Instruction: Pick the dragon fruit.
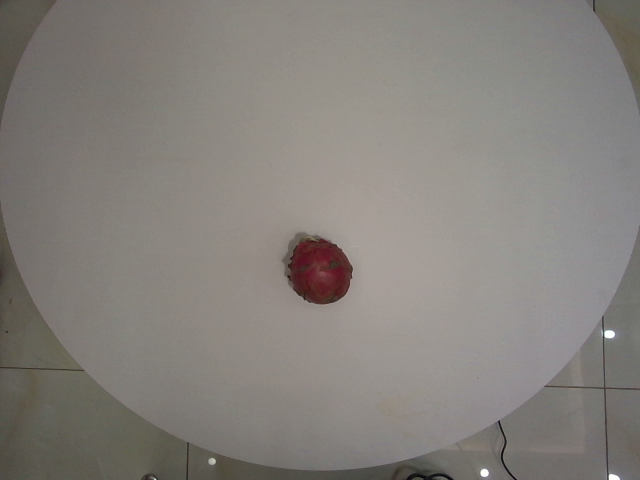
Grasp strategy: vertical